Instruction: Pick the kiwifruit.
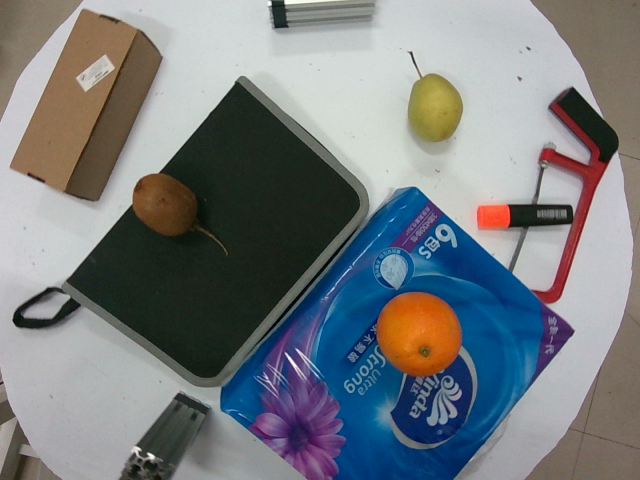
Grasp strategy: vertical